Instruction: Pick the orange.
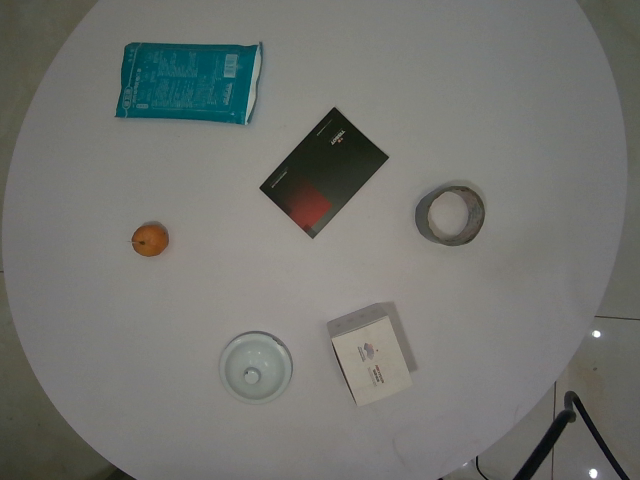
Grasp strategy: vertical